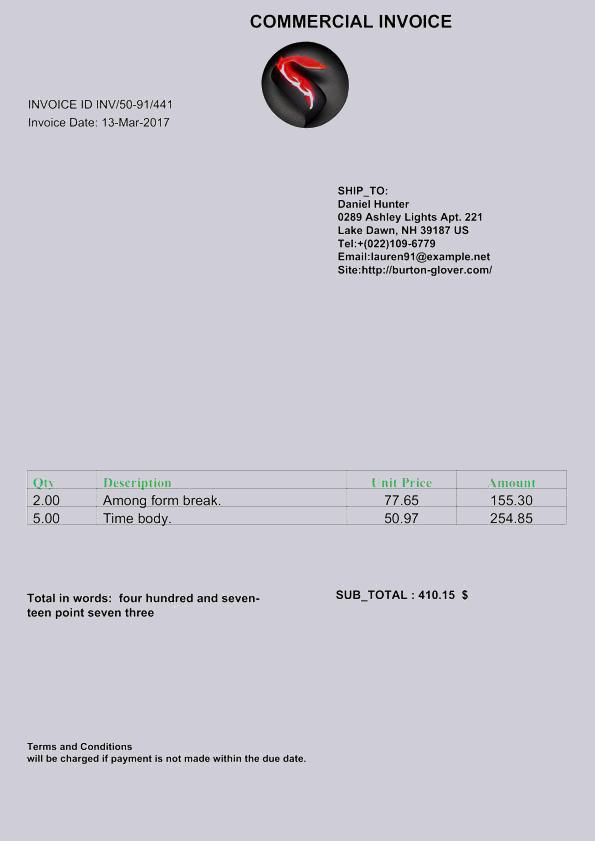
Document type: Invoice